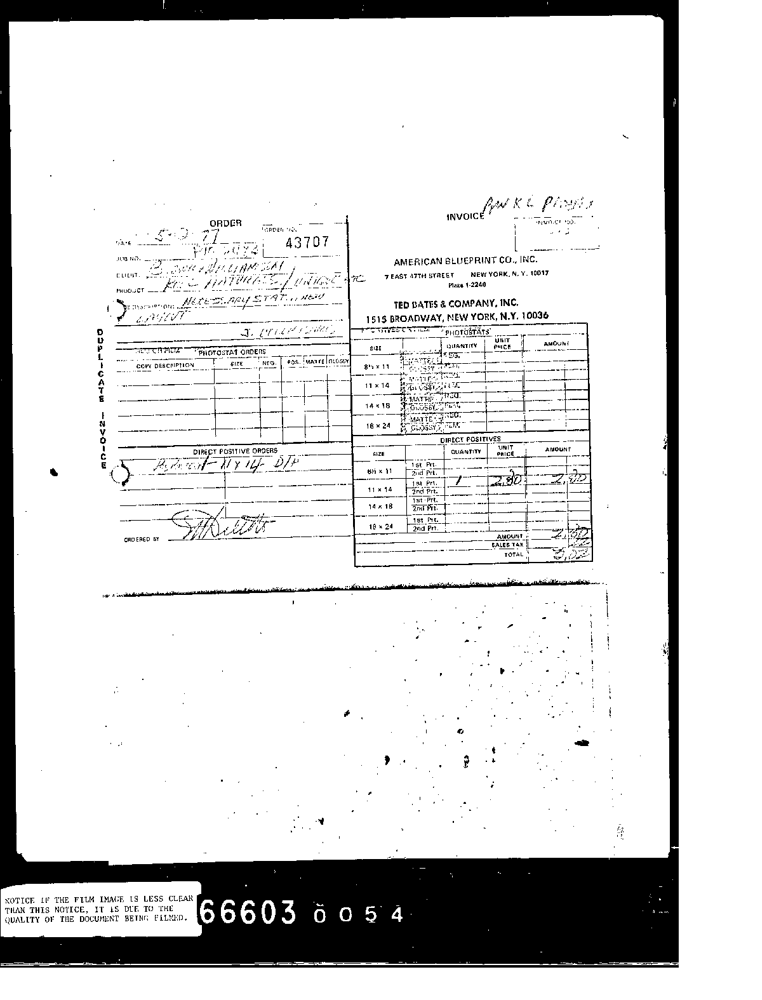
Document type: Invoice